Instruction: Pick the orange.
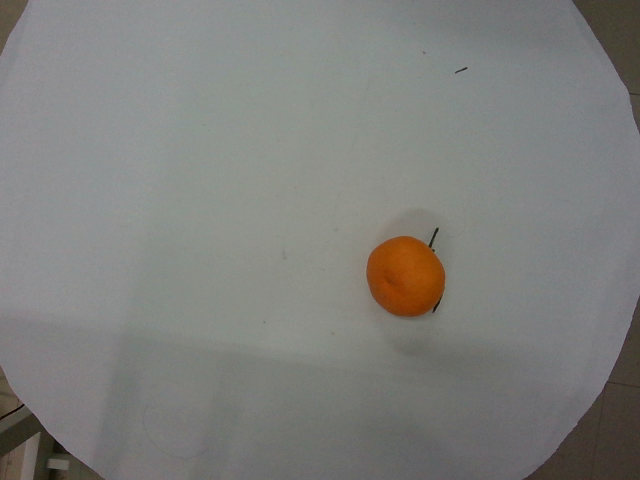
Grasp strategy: vertical